Question: What are the imaging findings?
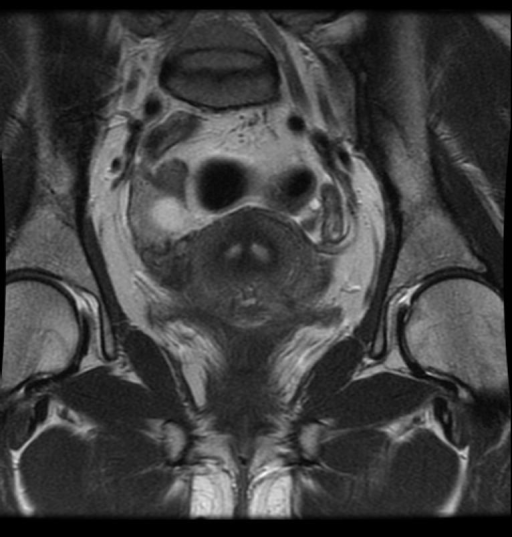
Answer: The imaging shows Bicornuate uterus with uterine tissue between horns Replace this - DESCRIPTION OF THE IMAGE OR FINDINGS..